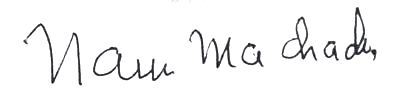
Signature of: nauro machado